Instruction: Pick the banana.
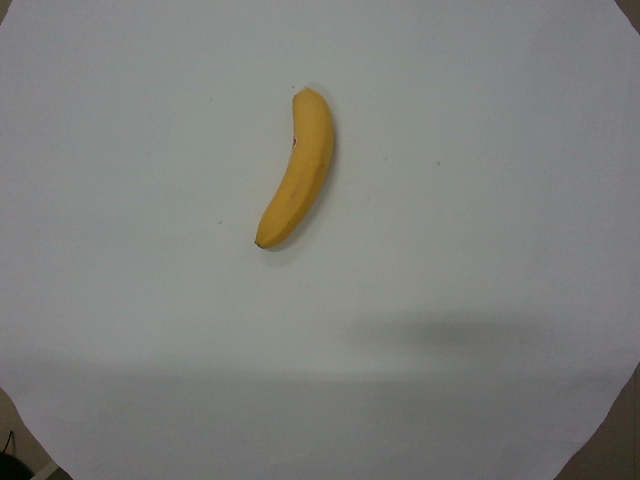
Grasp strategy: vertical